Question: What could the diagnosis suggest?
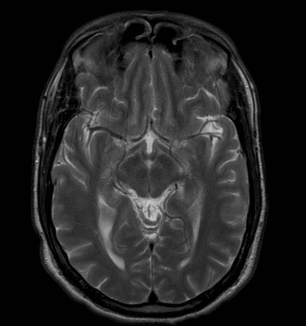
Answer: The possible diagnosis includes •  Multiple sclerosis
•  Lyme disease
•  ADEM (Acute Disseminated Encephalomyelitis)
•  Sarcoidosis
•  Vasculitis (SLE, etc.).